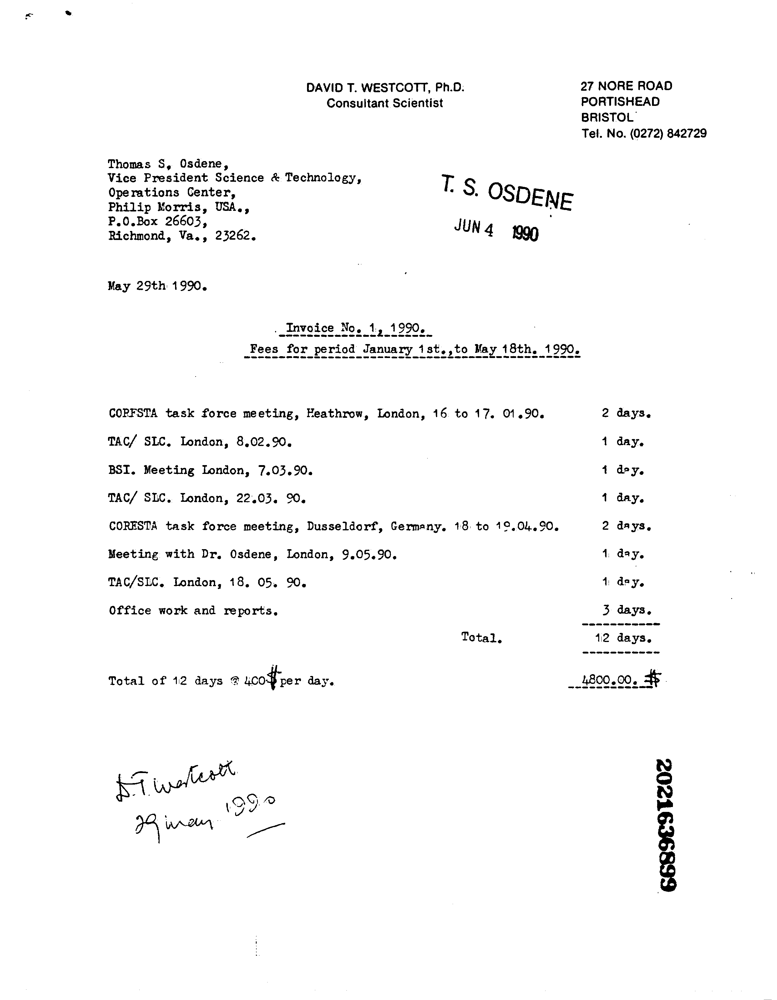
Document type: Invoice